Question: How does the patient history play a role?
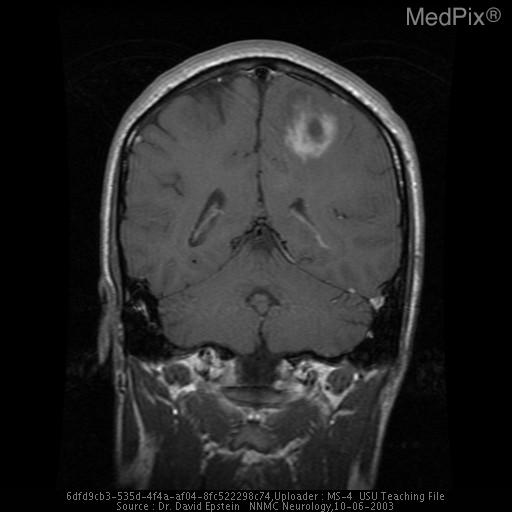
Answer: The patient's history of This patient presented with 3 weeks of progressive weakness in right upper and lower extremities. is key in understanding the case.